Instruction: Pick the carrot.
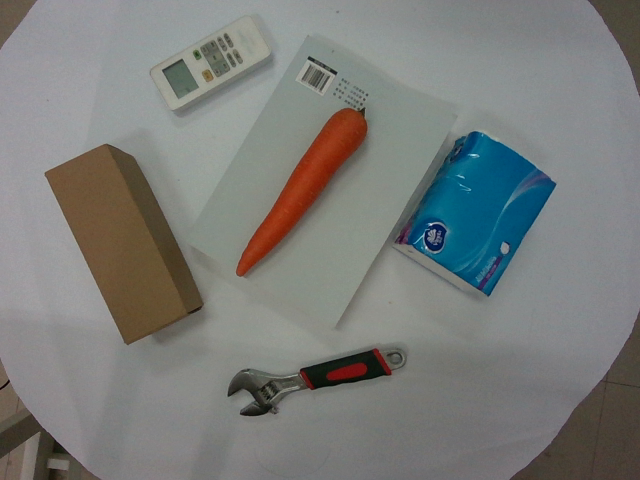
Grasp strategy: vertical